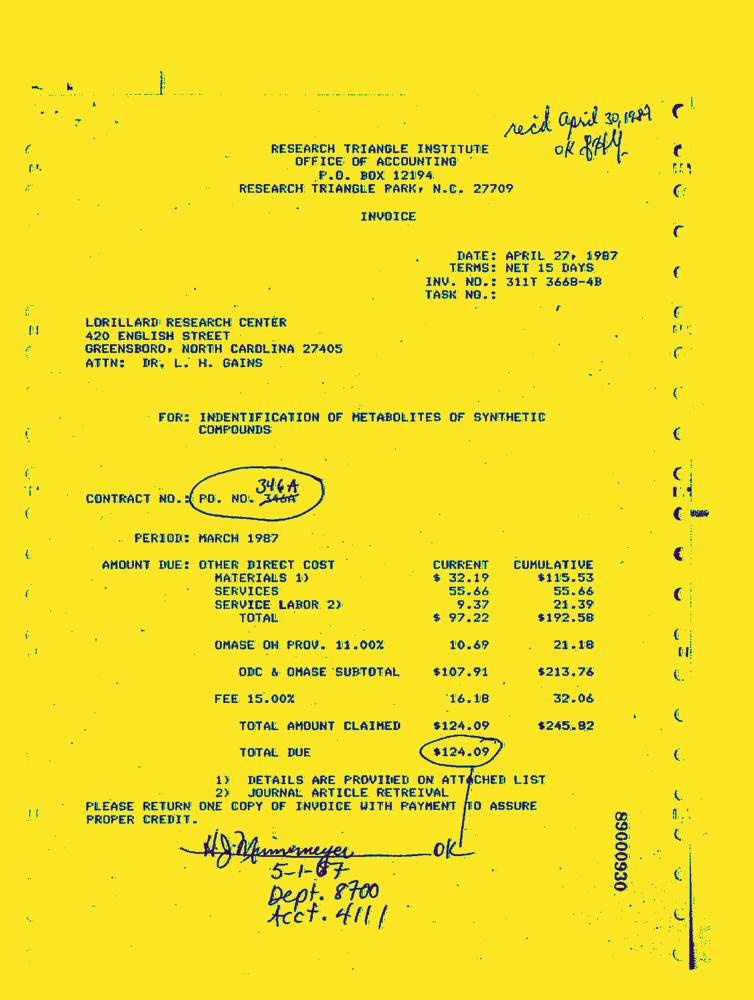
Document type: Invoice-Doc